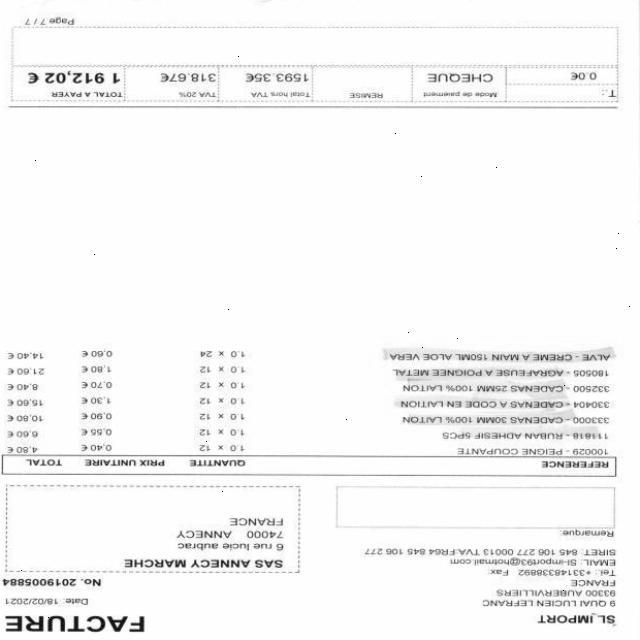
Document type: Invoice